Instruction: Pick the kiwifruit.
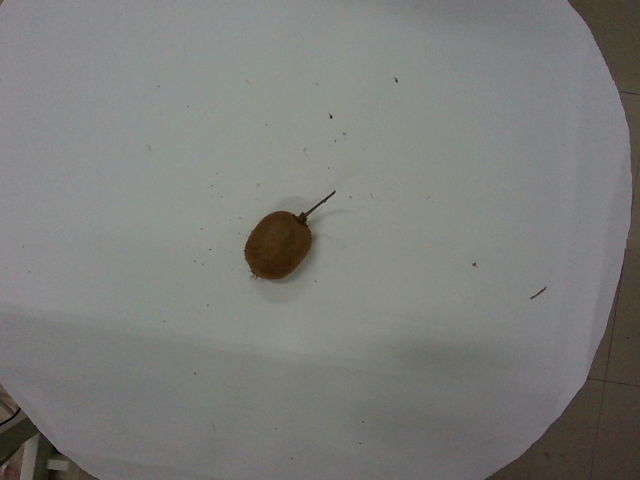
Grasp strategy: vertical